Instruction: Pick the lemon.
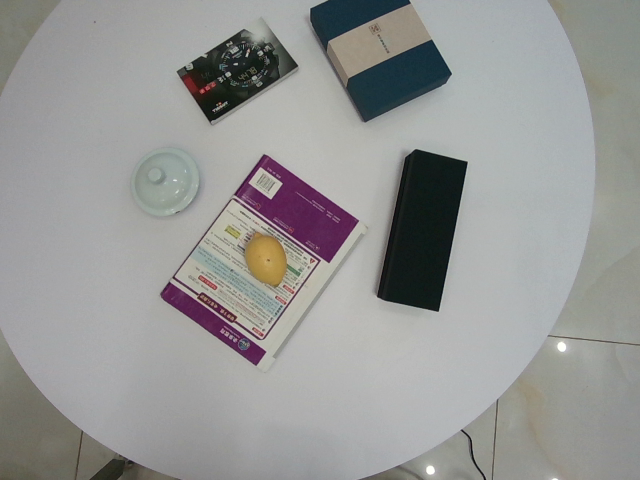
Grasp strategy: vertical